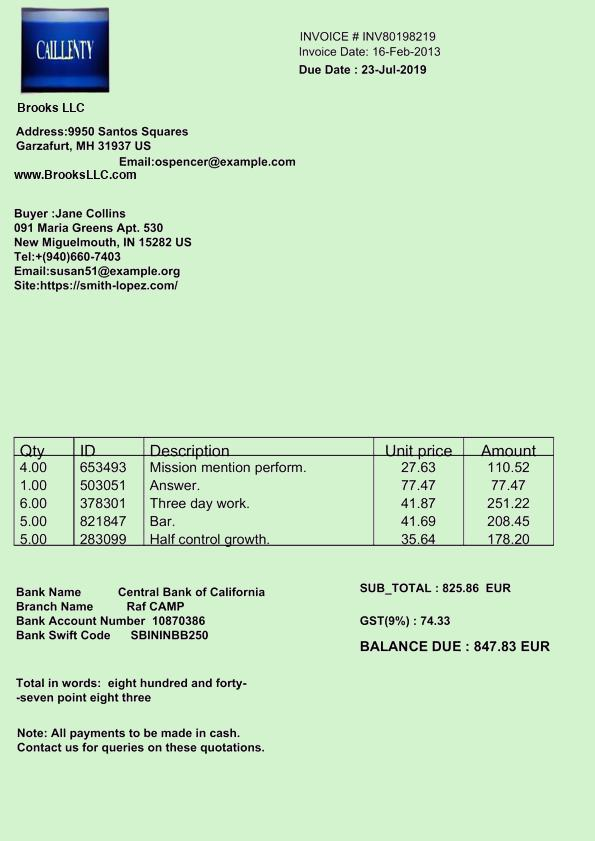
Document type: Invoice